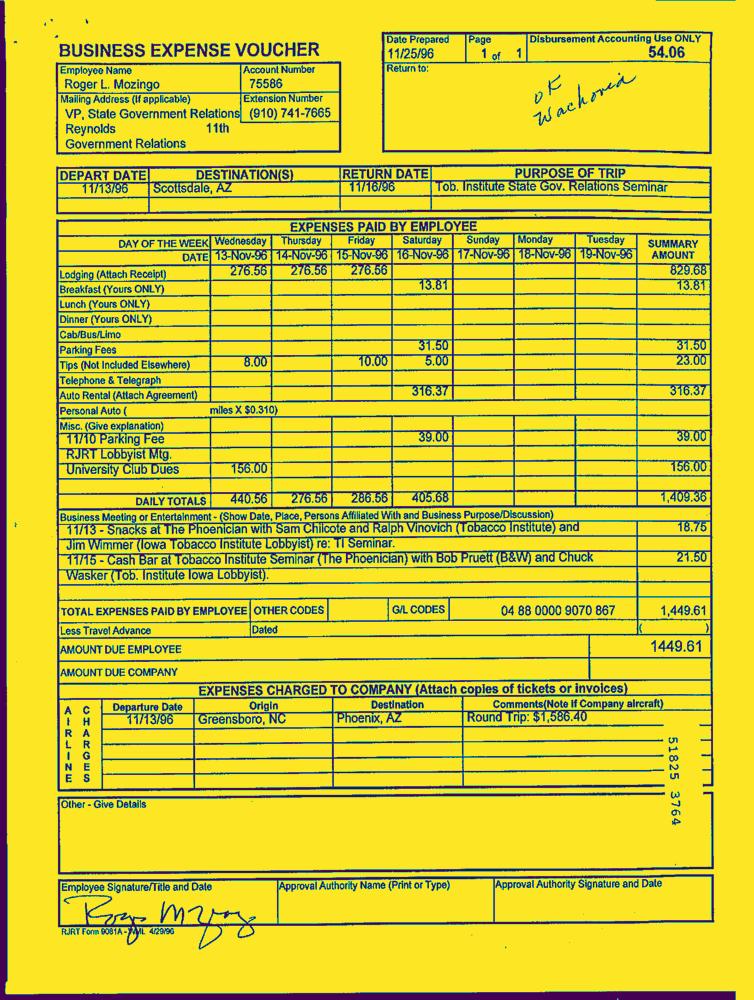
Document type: Invoice-Doc